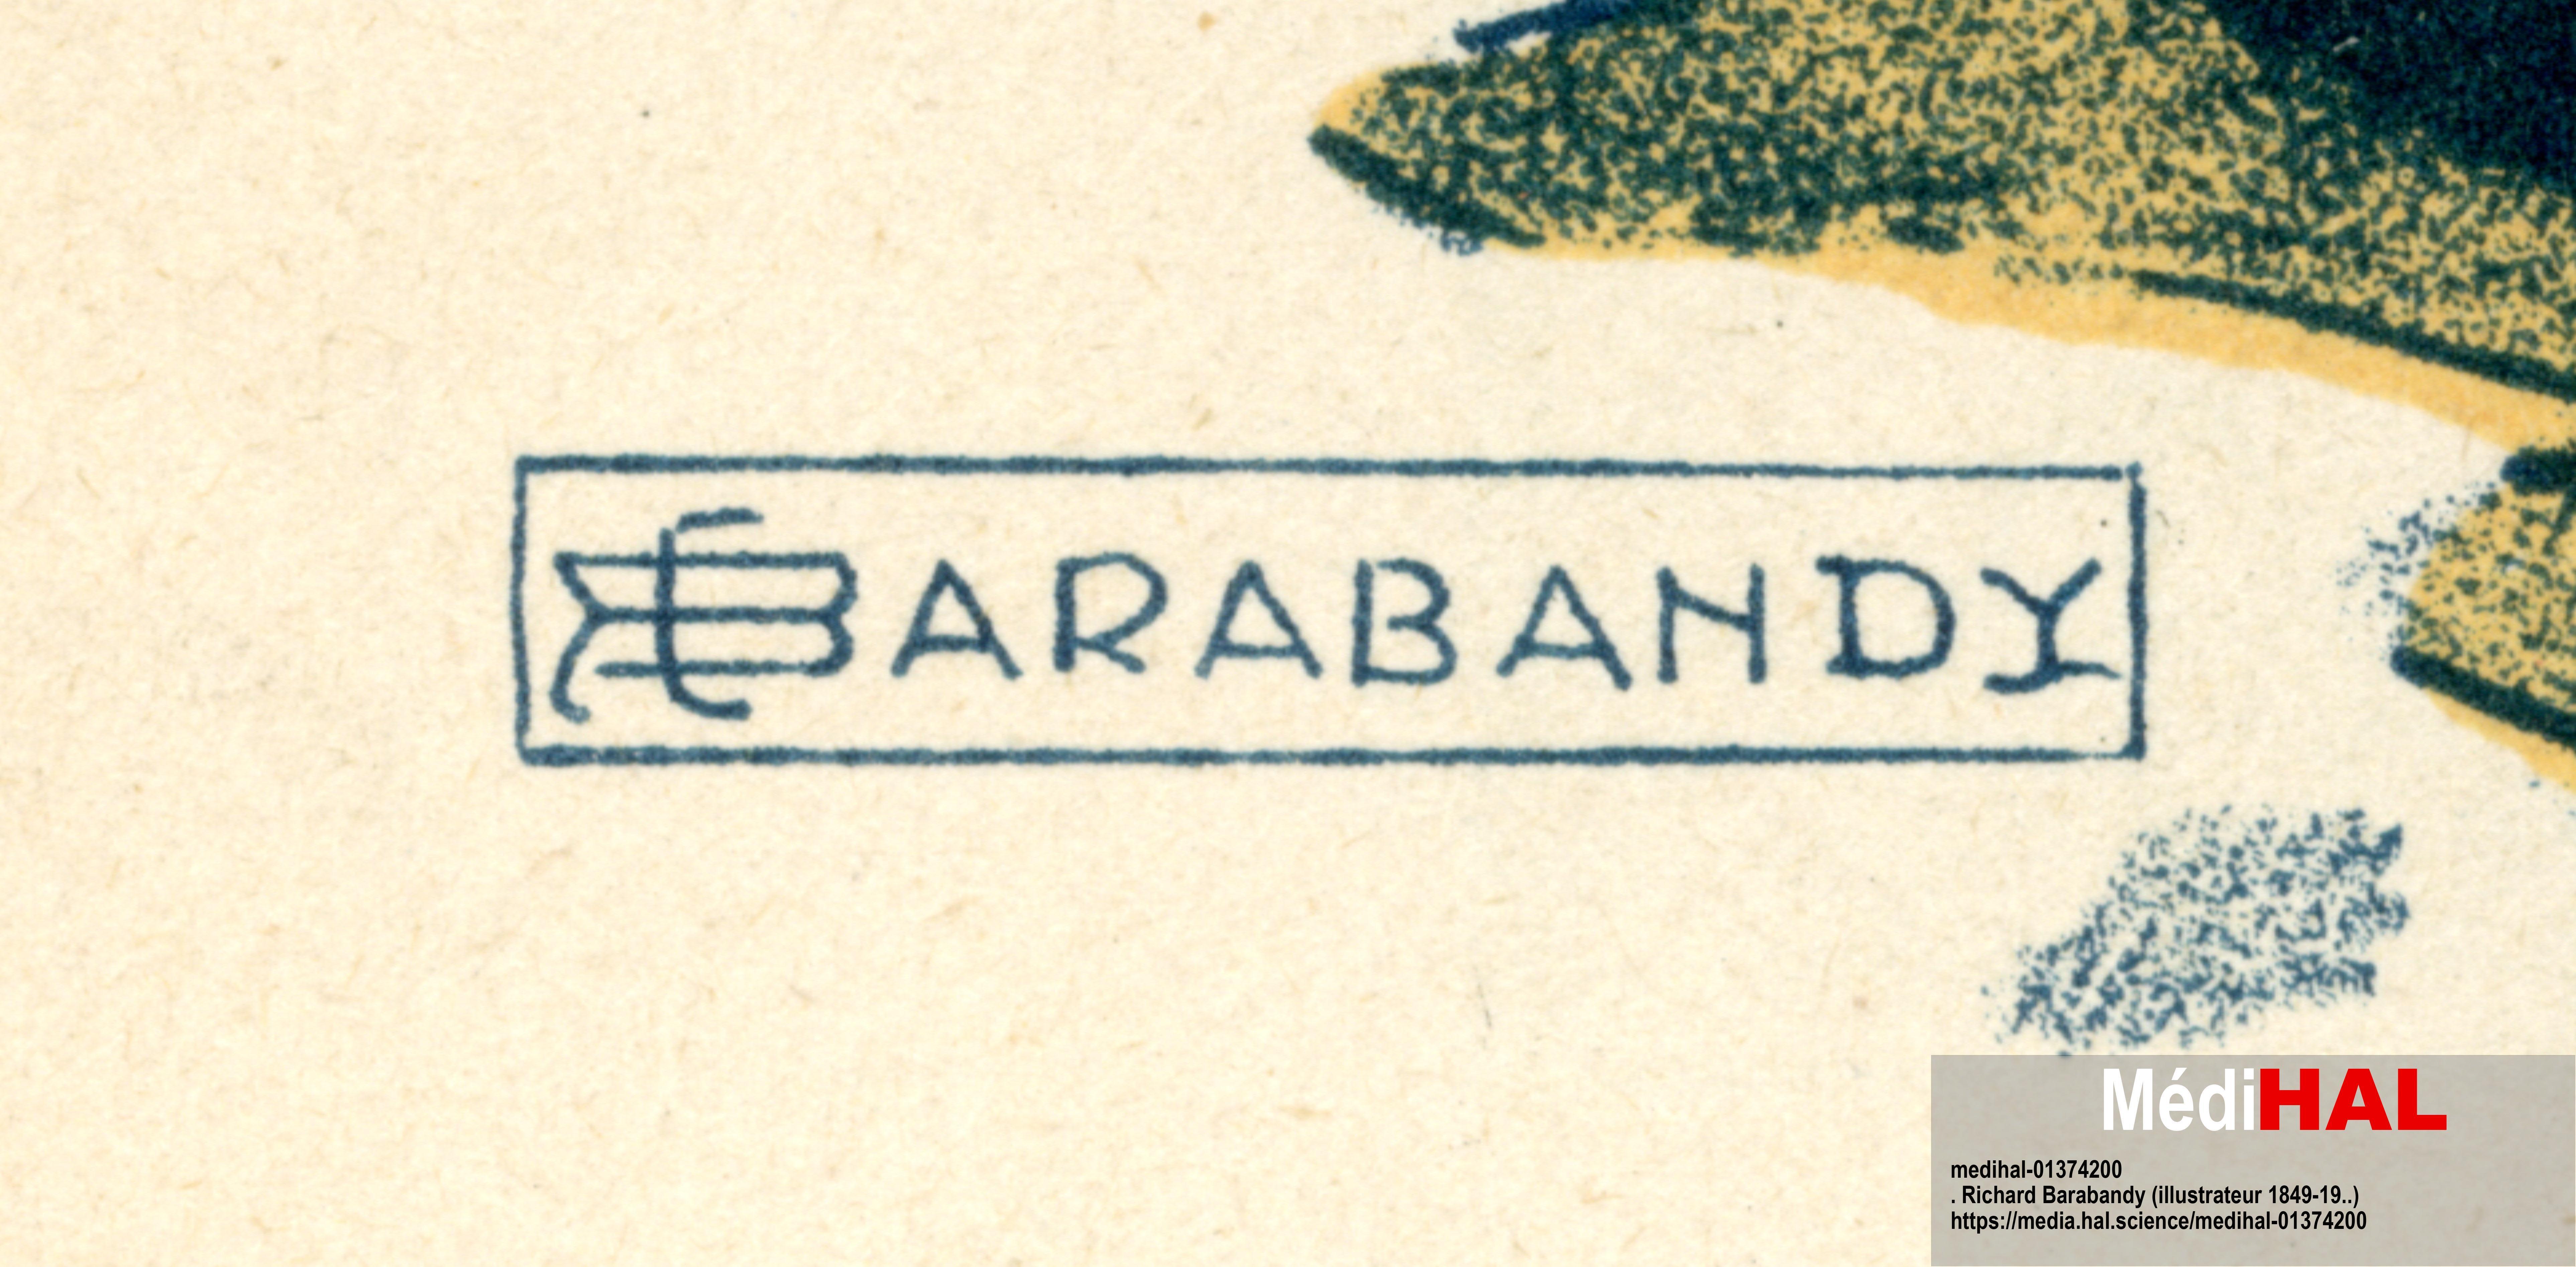
Signature of: richard barabandy